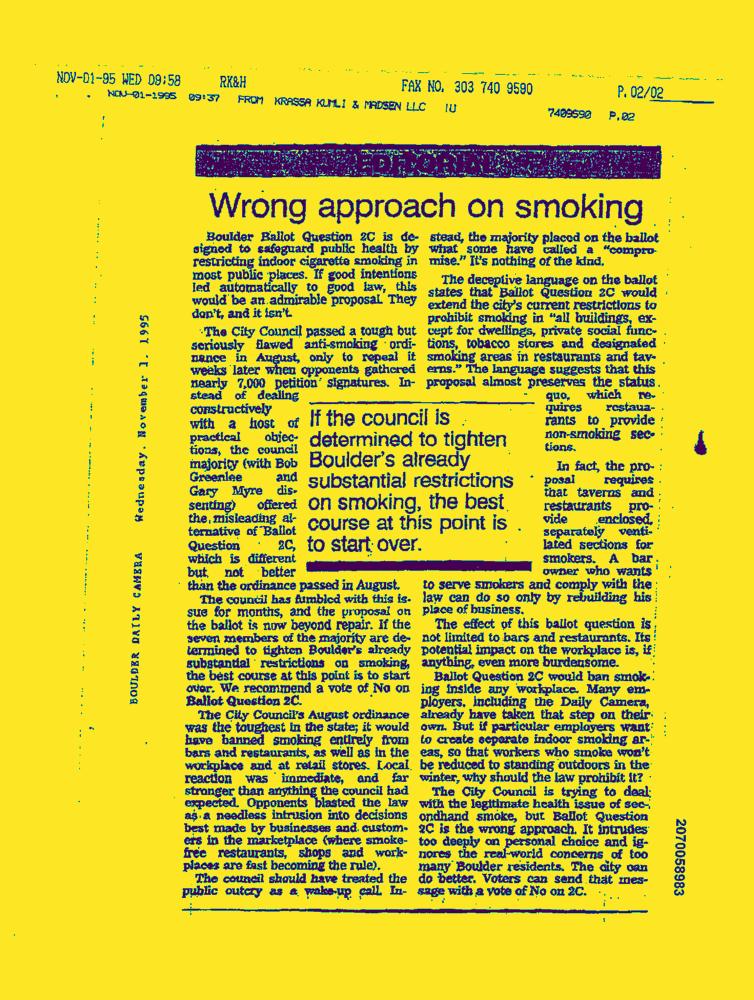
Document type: News-Article